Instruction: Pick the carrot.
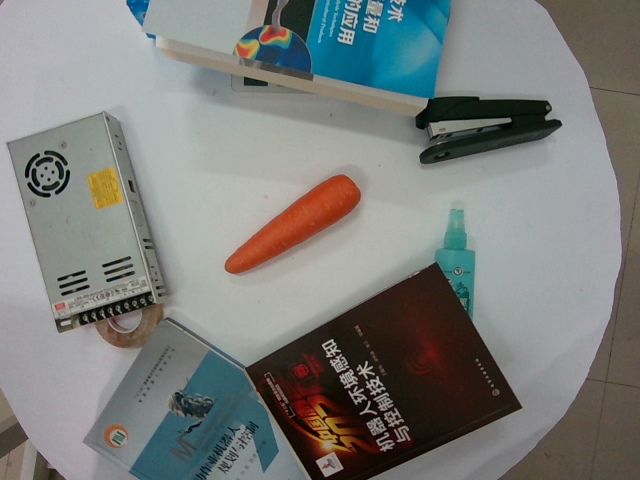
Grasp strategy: vertical